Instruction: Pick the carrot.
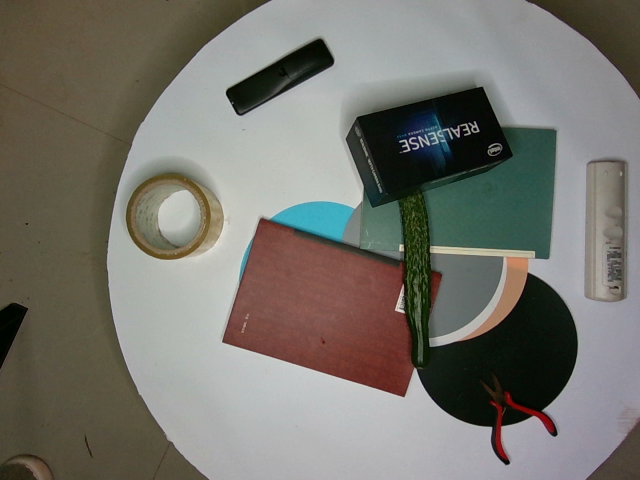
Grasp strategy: vertical